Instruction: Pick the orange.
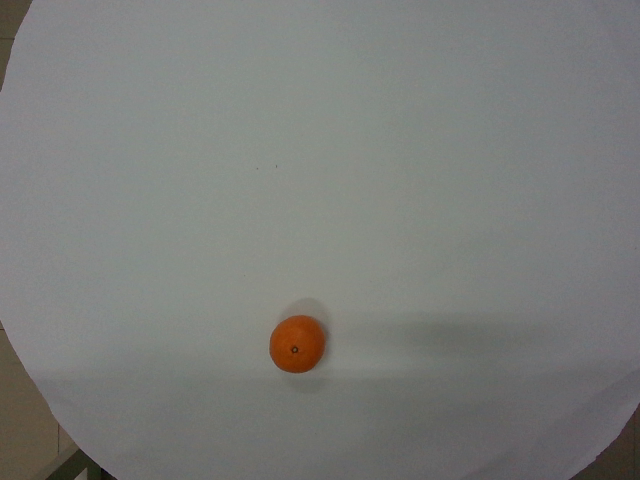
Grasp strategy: vertical